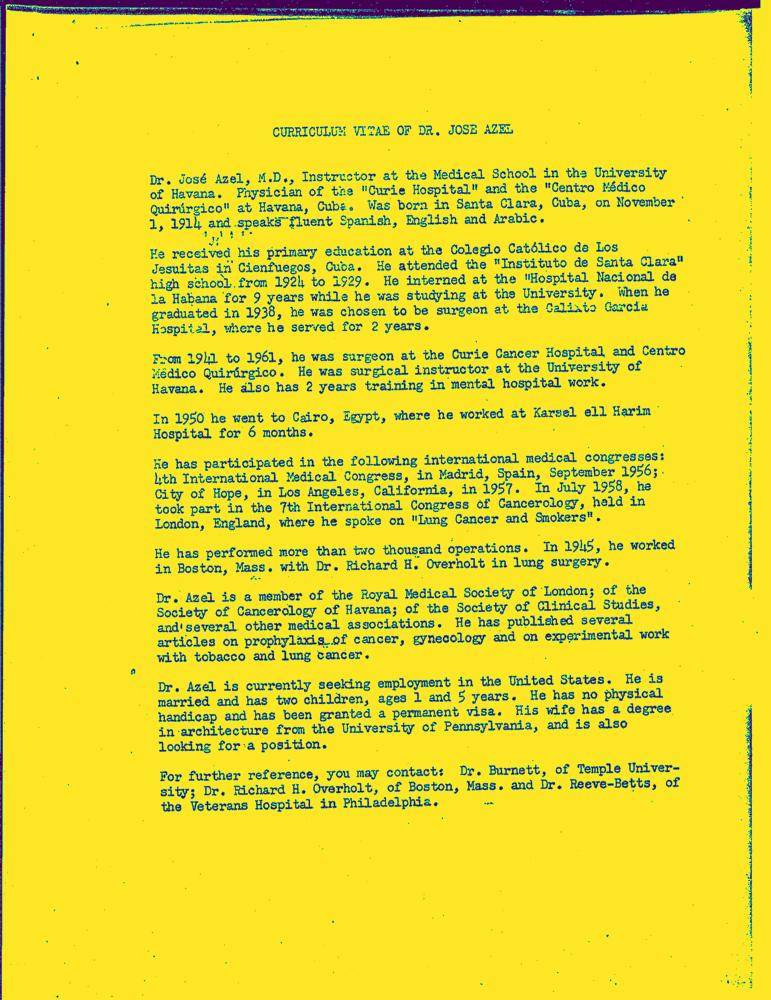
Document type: Resume-Doc